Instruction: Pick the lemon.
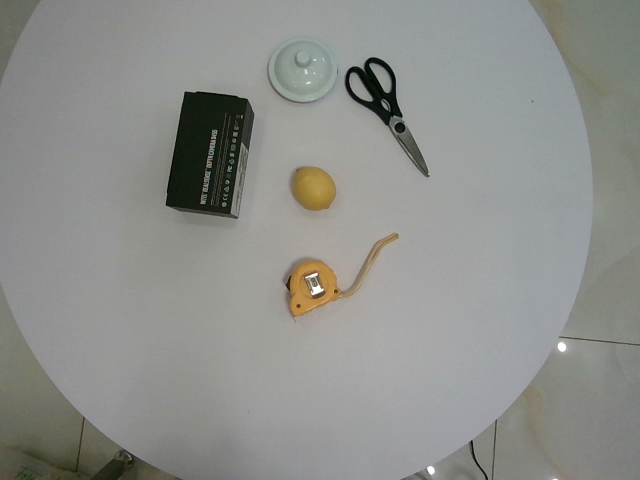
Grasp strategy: vertical